Question: How is the history relevant to the case?
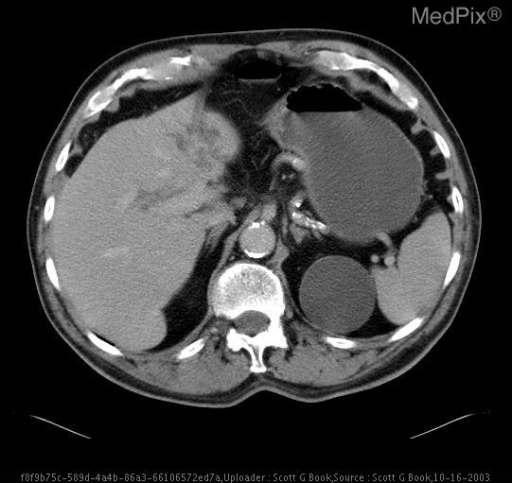
Answer: The patient's history of 84 year old white male with vague RUQ abdominal pain and elevated CA 19-9 marker. is key in understanding the case.